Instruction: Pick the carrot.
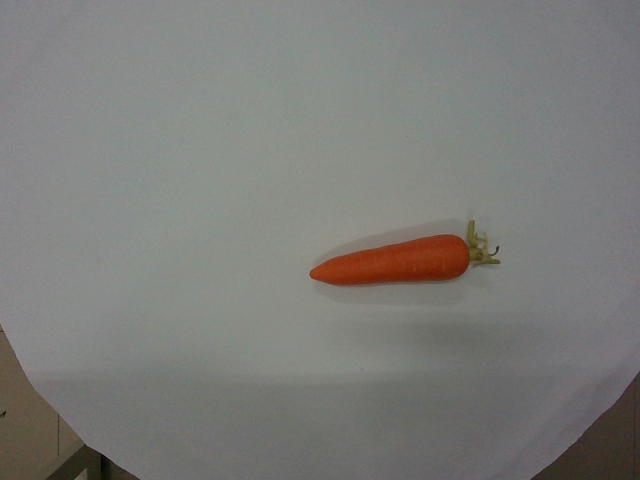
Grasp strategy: vertical